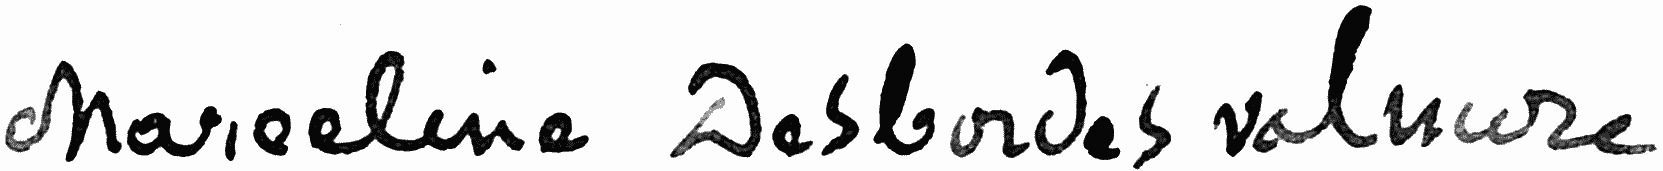
Signature of: marceline desbordes valmore